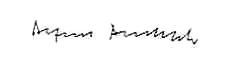
Signature of: alfred andersch